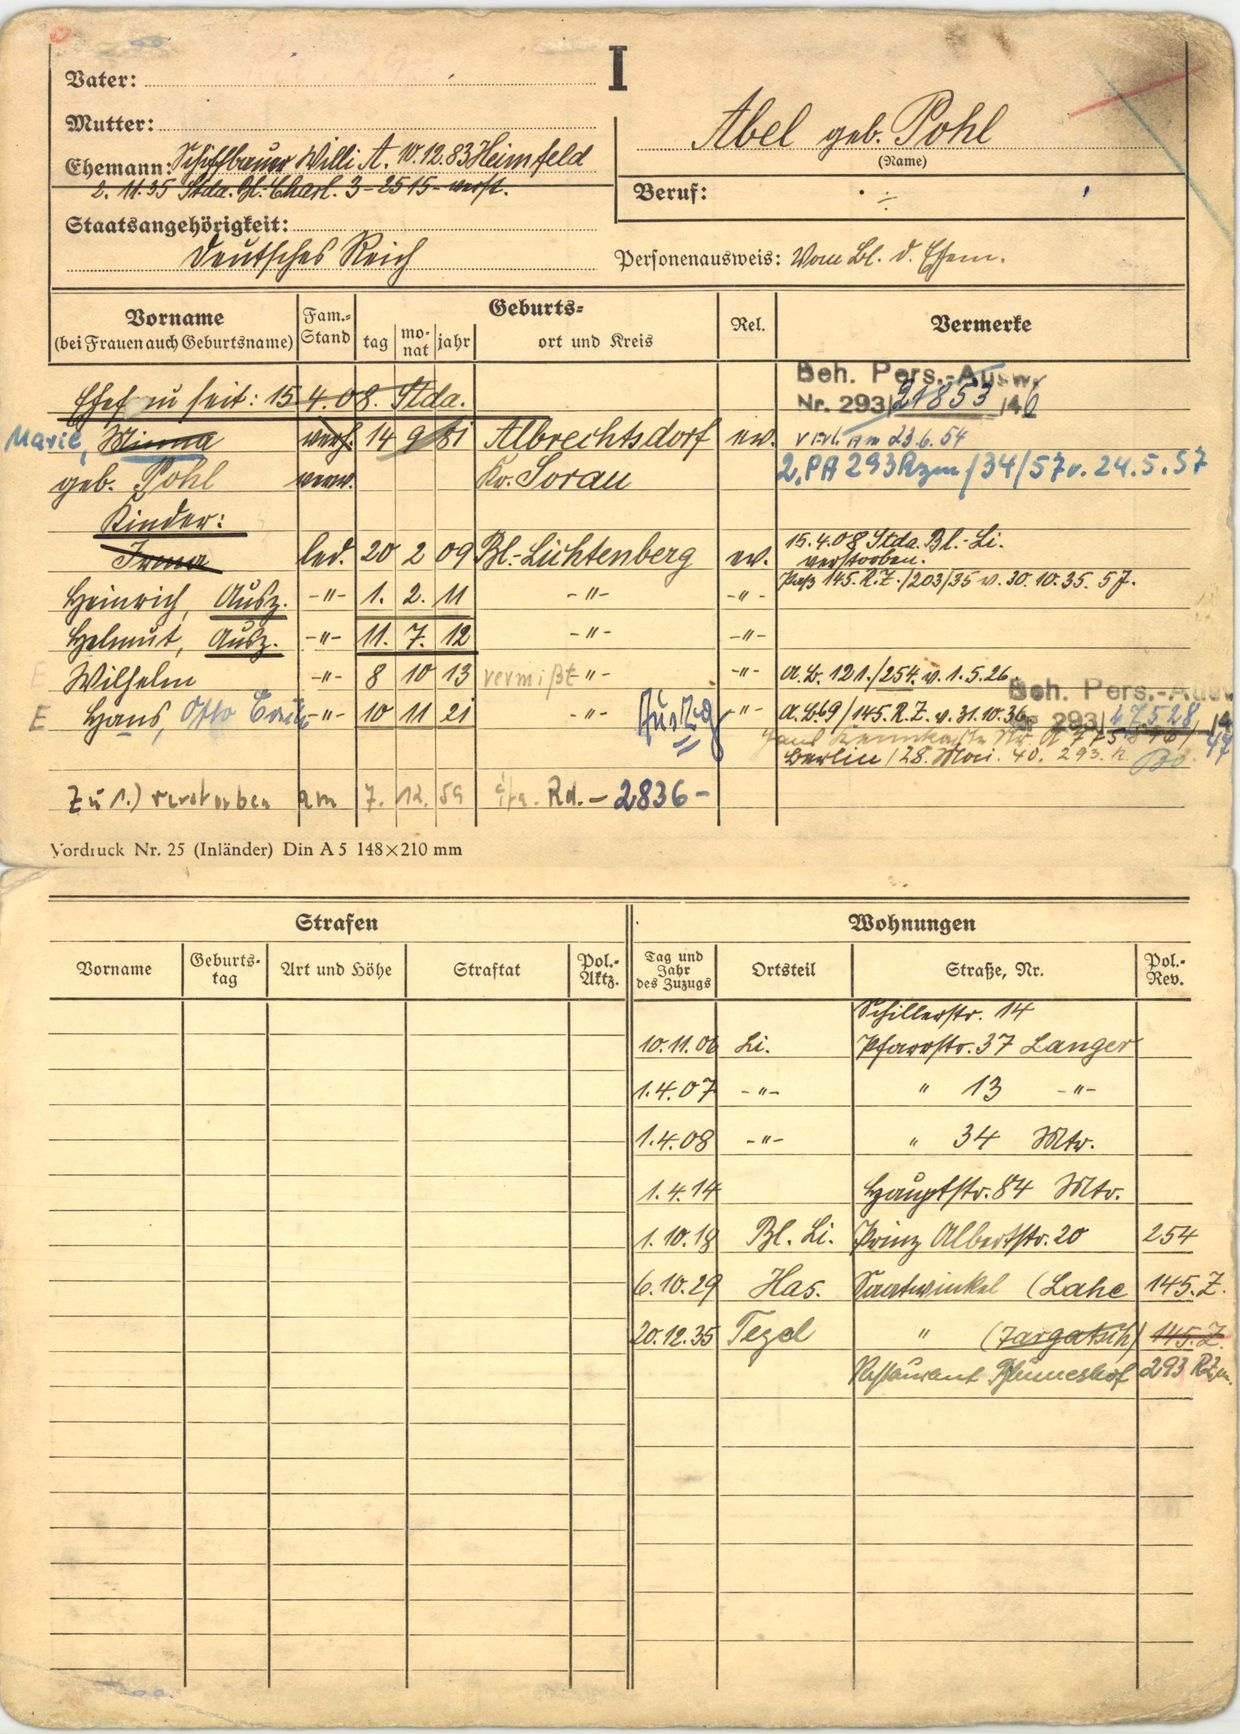
Abel geb. Pohl